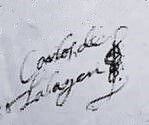
Signature of: carlos de labayen